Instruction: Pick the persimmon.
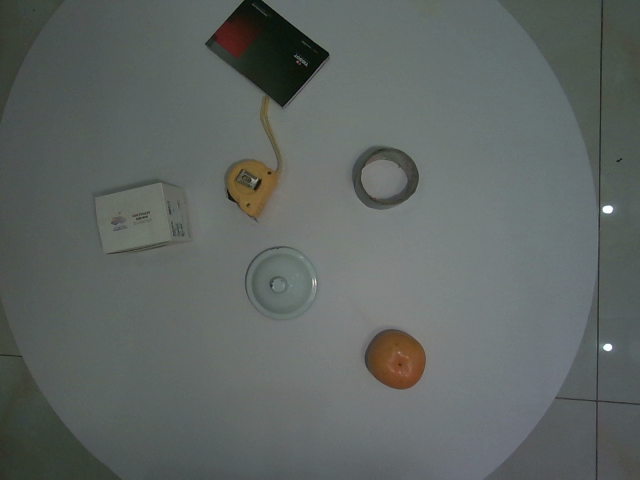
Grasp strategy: vertical